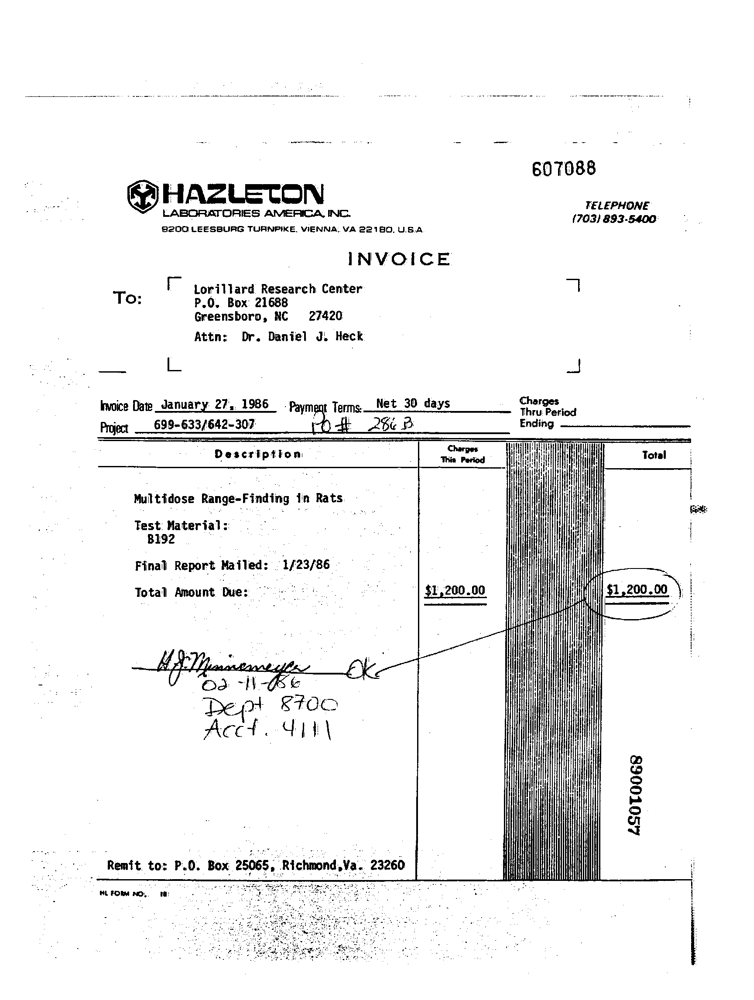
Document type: Invoice